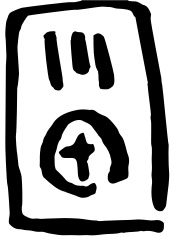
Signature of: kawada